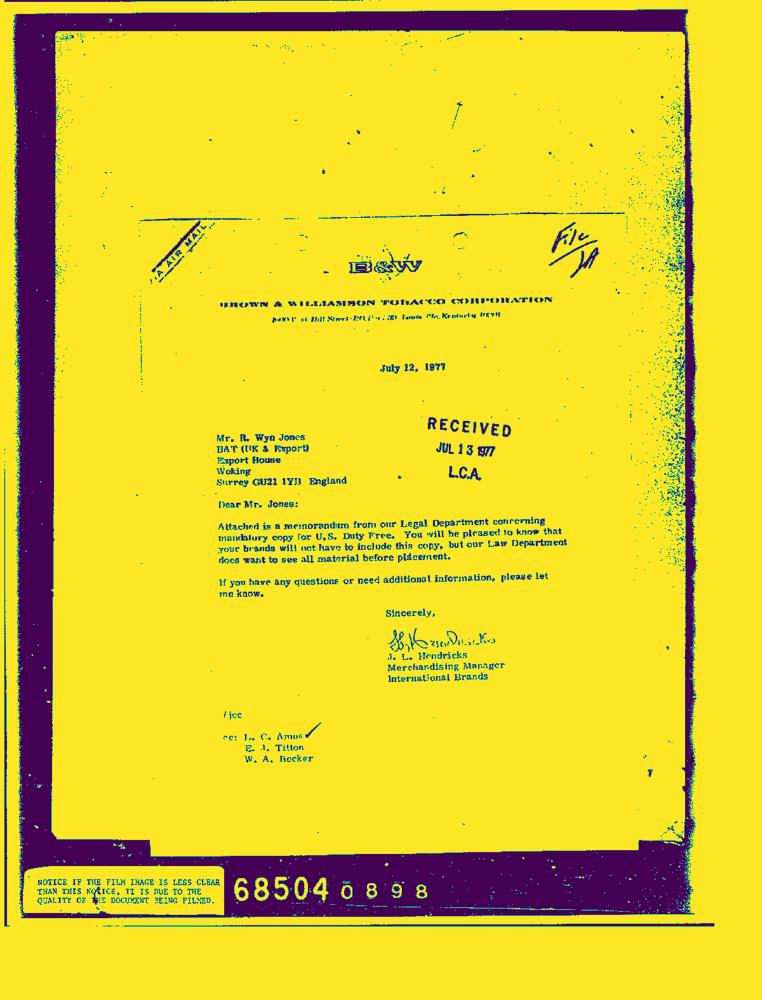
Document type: Letter-Doc